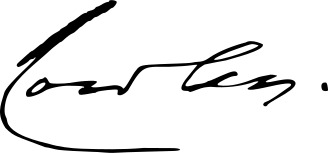
Signature of: henry wellesley 1st earl cowley